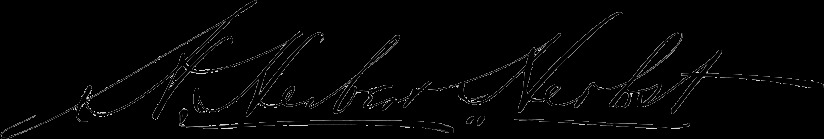
Signature of: henry herbert herbst